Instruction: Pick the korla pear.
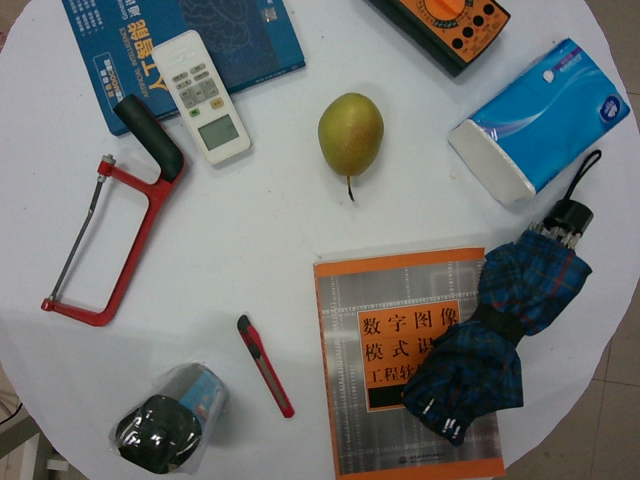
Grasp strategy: vertical